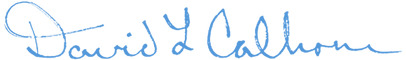
Signature of: dave calhoun